Question: Can you provide the account number mentioned in the document?
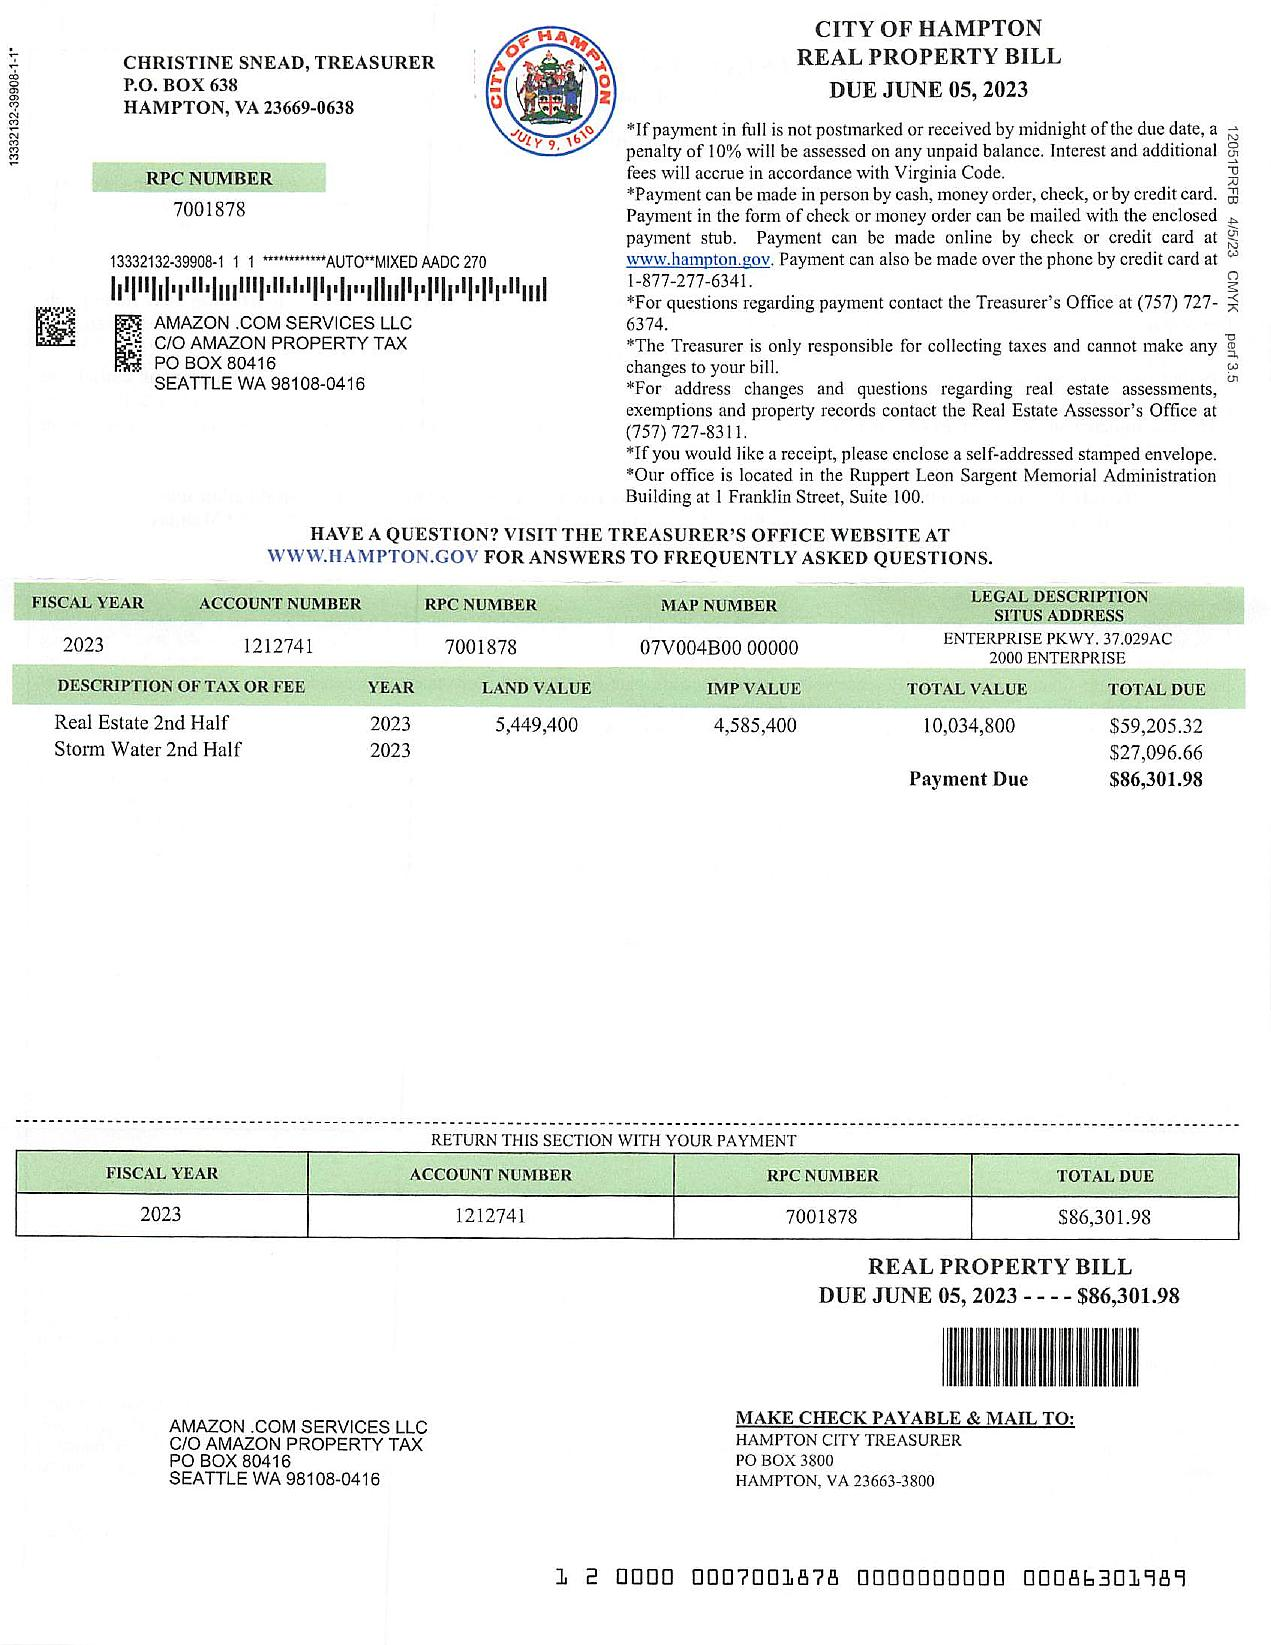
Answer: "1212741"